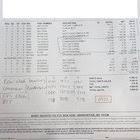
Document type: Invoice